Question: What is the potential diagnosis?
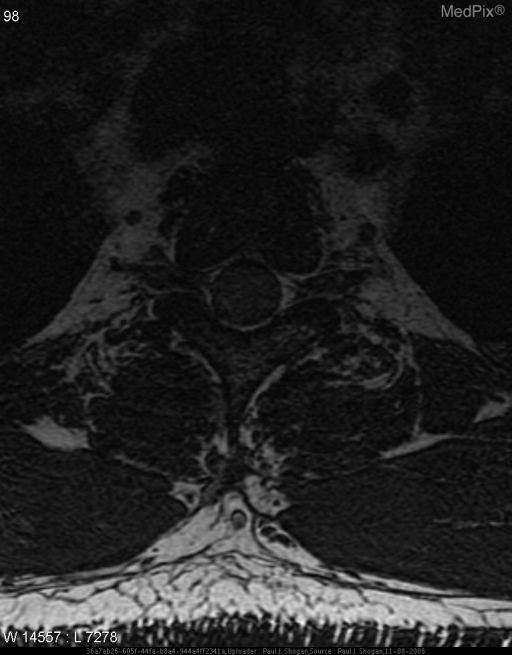
Answer: The possible diagnosis includes Intradural Extramedullary Neoplasms:

Schwannoma
Neurofibroma
Ganglioneuroma
Meningioma
Epidermoid
Dermoid
Metastasis.